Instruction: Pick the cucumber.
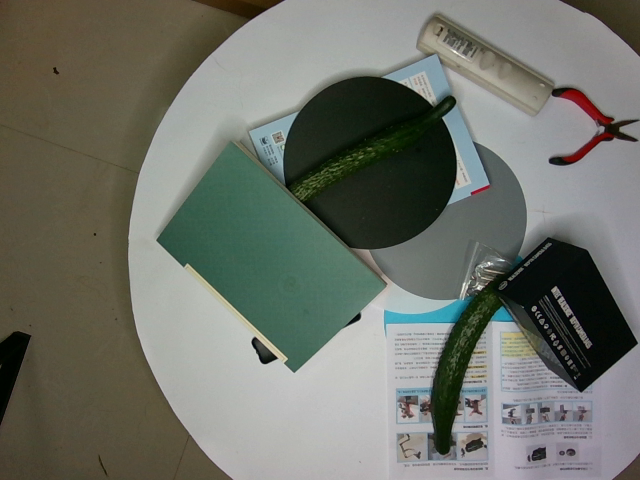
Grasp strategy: vertical